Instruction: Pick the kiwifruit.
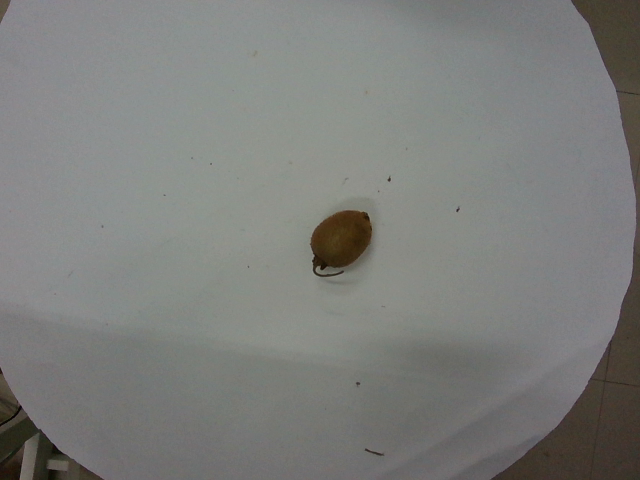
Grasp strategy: vertical